Question: What is the main concern?
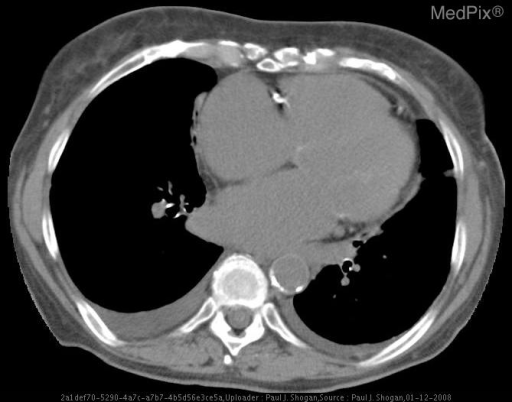
Answer: The findings suggest Sonographic evaluation of the gallbladder demonstrates diffuse gallbladder wall thickening.  There is no evidence of cholelithiasis, or biliary sludge.  The common bile duct measured 6 mm, which is acceptable for this patient's age.

Duplex Doppler sonogram of portal vein shows highly pulsatile blood flow.  Color Doppler shows both blue and red, indicating flow reversal.

Duplex Doppler waveforms of the inferior vena cava (IVC), and hepatic vein demonstrate normal triphasic flow with abnormally high amplitude retrograde flow in the IVC and hepatic vein, caused by high right heart pressures during the cardiac cycle.

PA chest radiograph demonstrates cardiomegaly, a small right-sided pleural effusion and increased interstitial markings.

Unenhanced axial CT image through the level of the heart demonstrates small bilateral pleural effusions.. Unenhanced axial CT image through the level of the heart demonstrates small bilateral pleural effusions.. The patient might have a history of 71 yo female with elevated liver-associated enzymes, and concern for cholelithiasis..